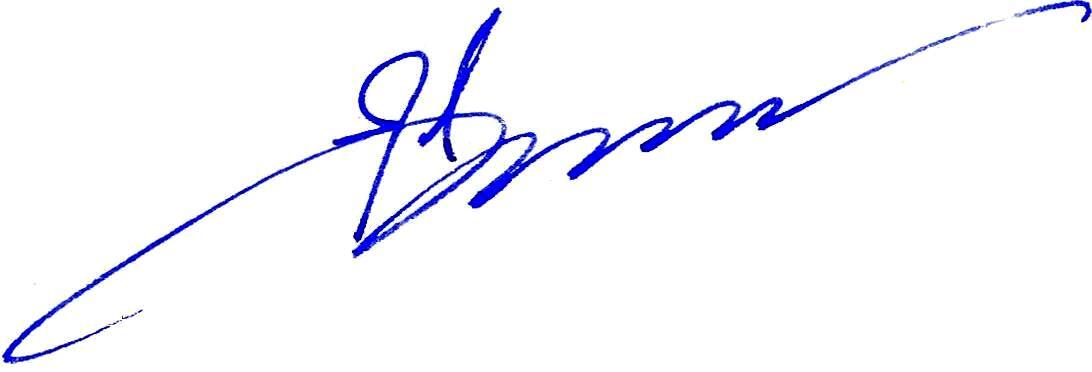
Signature of: elbay gasimzade